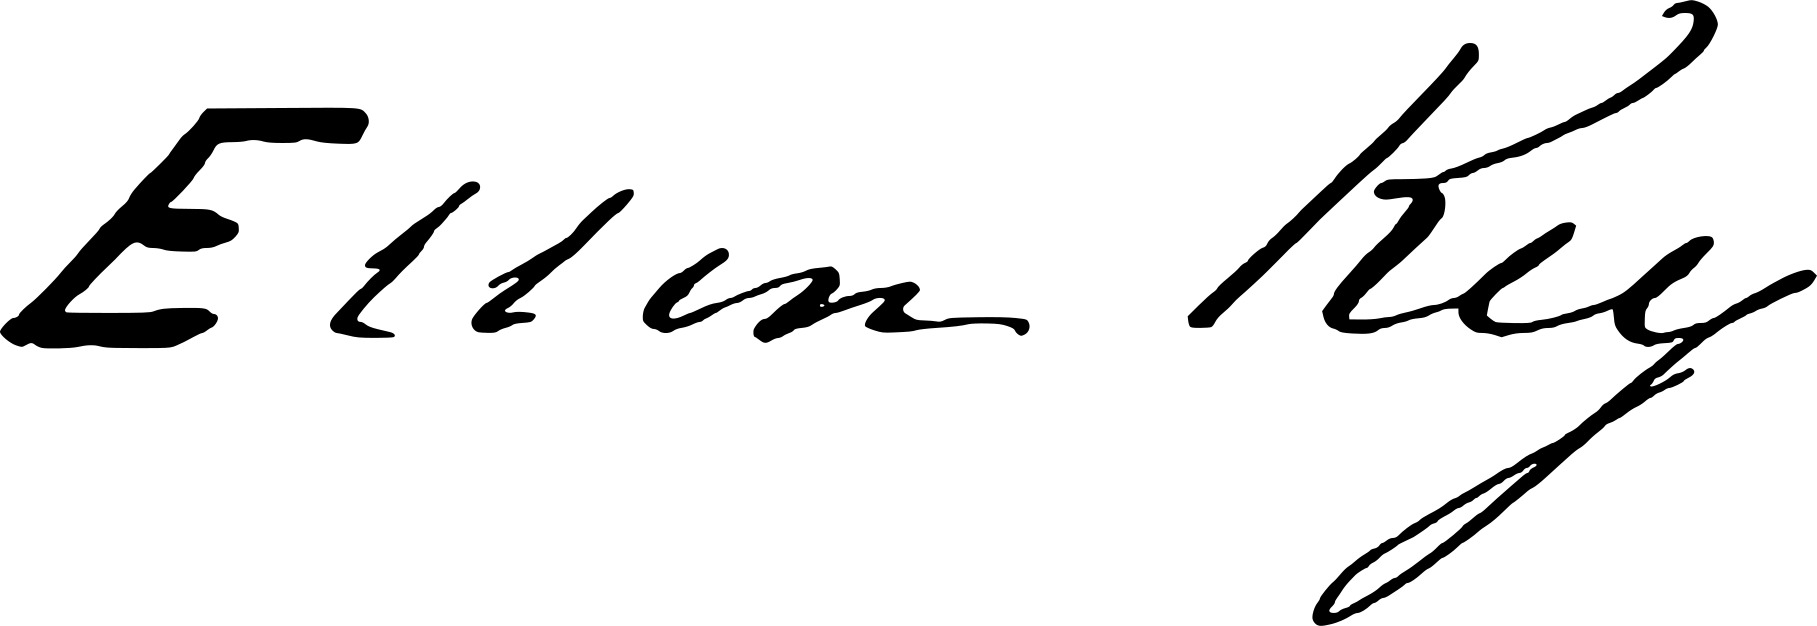
Signature of: ellen key